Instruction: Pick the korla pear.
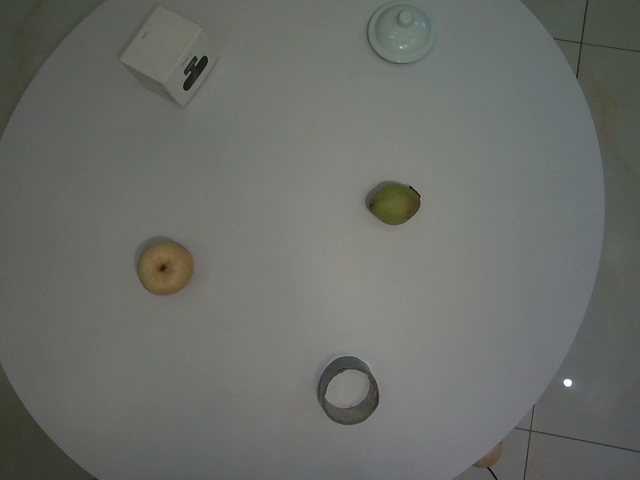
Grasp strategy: vertical